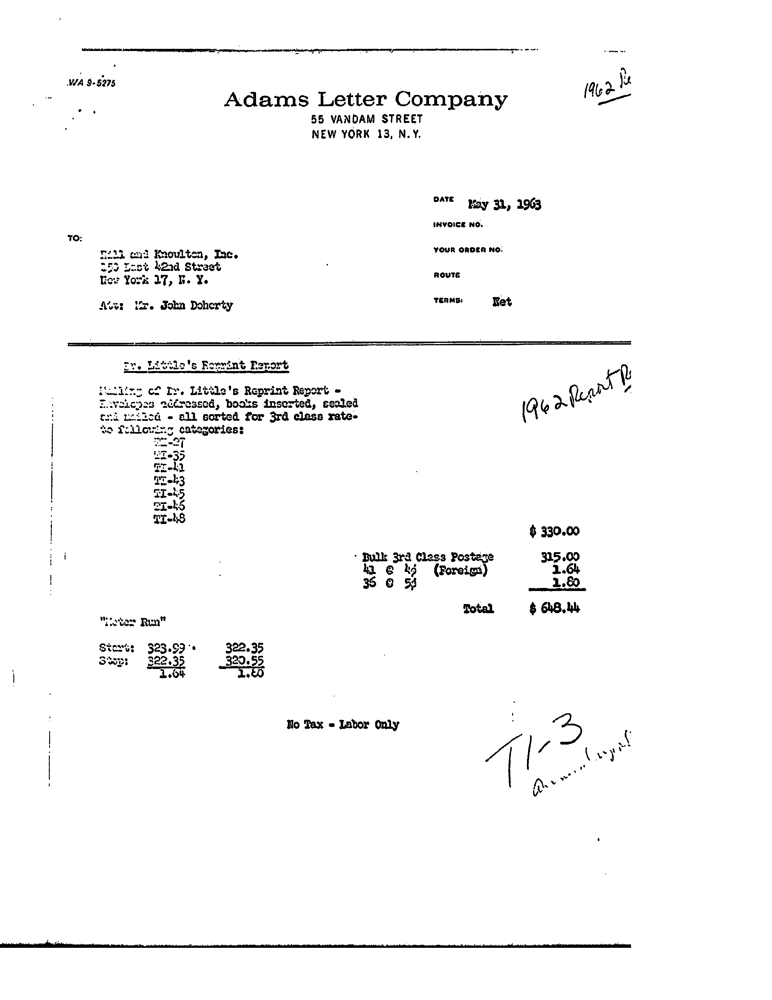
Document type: Invoice